Question: What jurisdiction, city, or county is the document associated with?
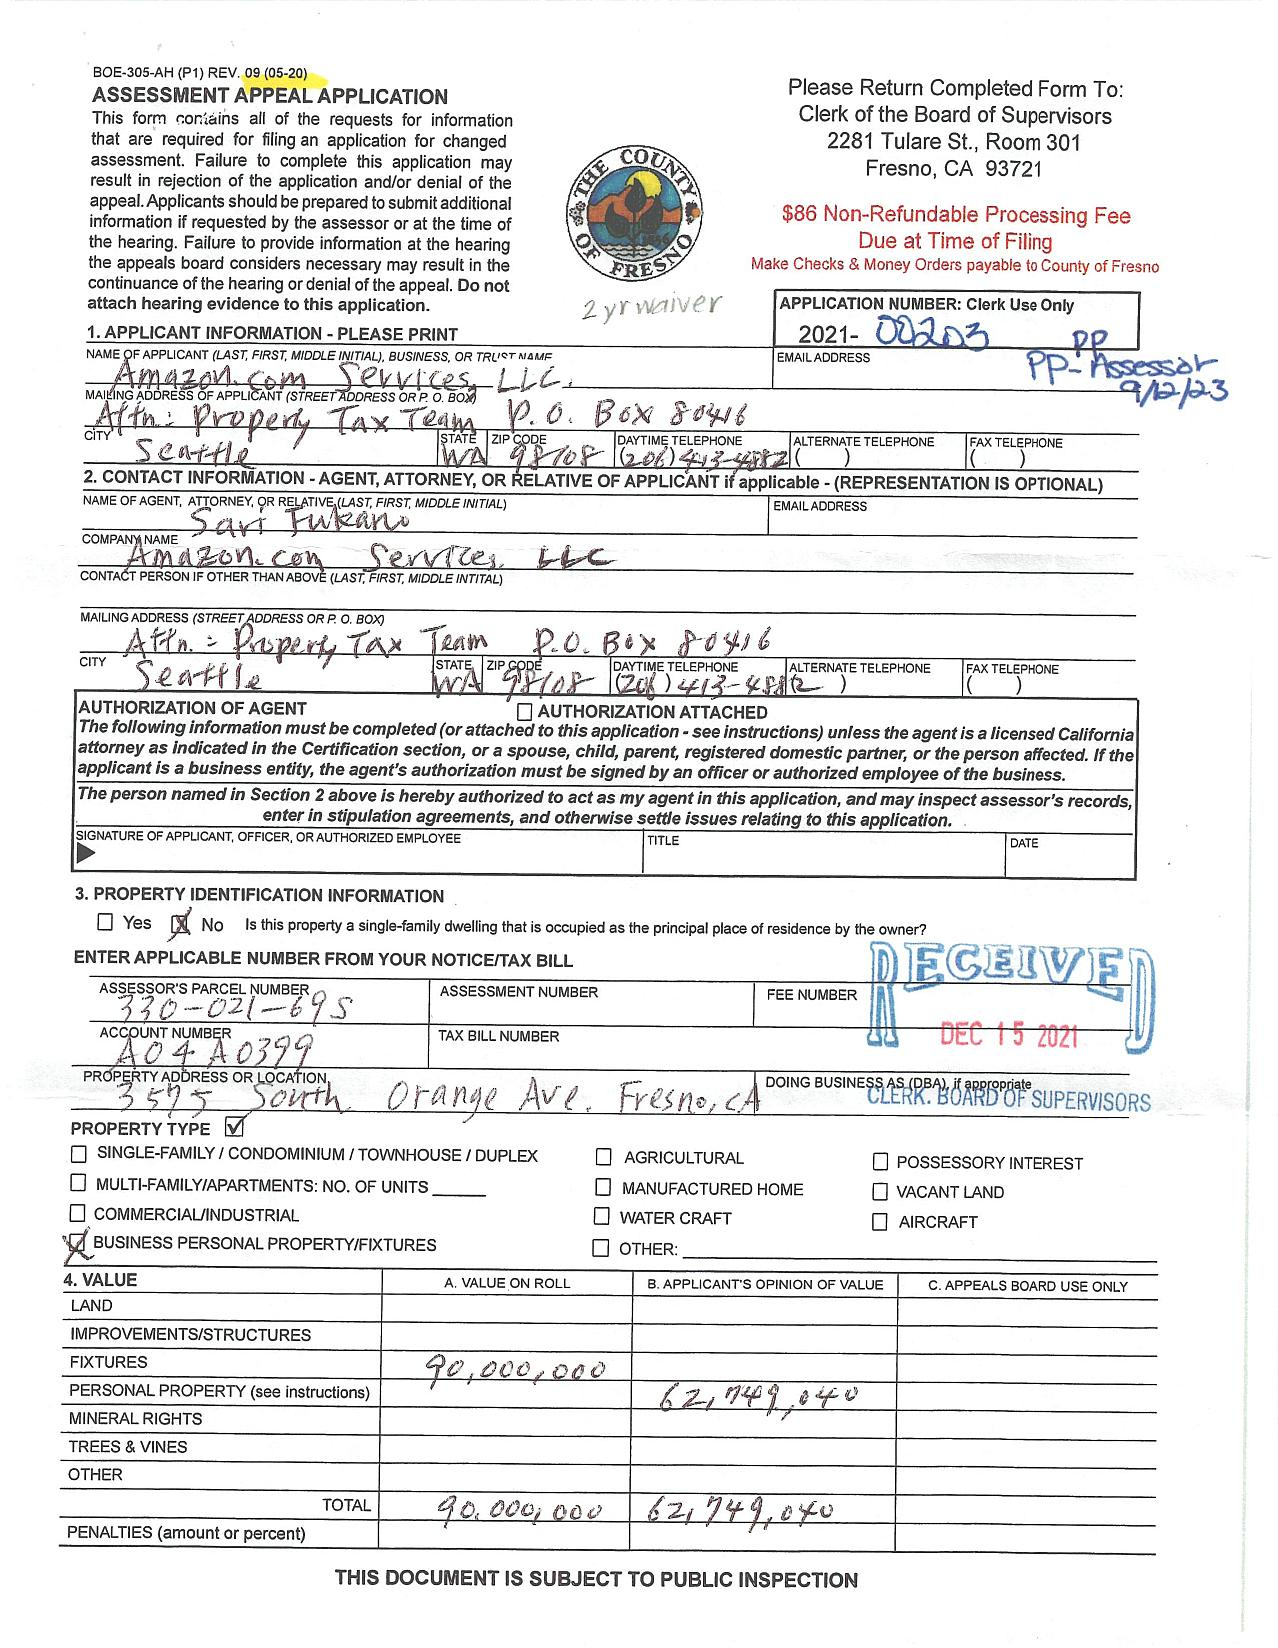
Answer: "Fresno County"